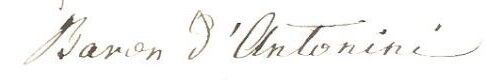
Signature of: emidio antonini